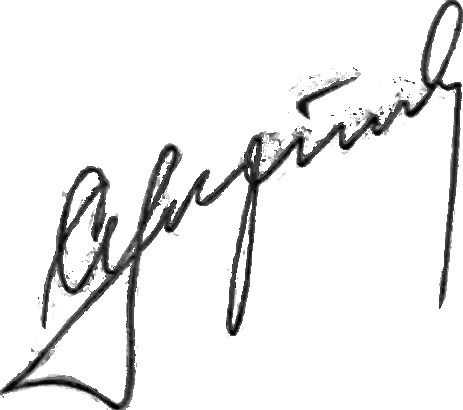
Signature of: q55202430